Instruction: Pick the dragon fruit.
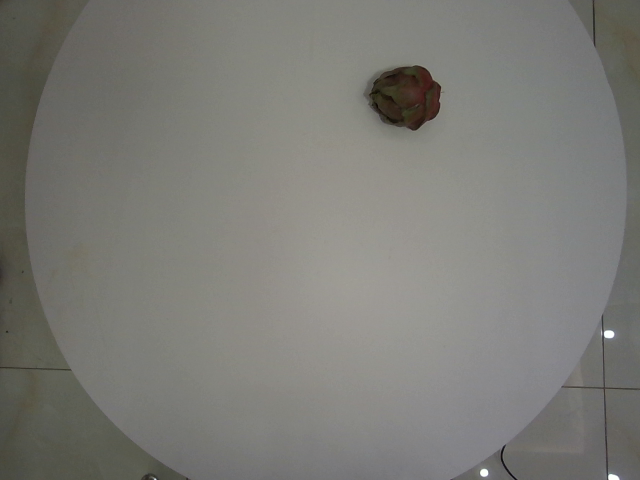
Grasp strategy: vertical